Question: What is the suspected problem?
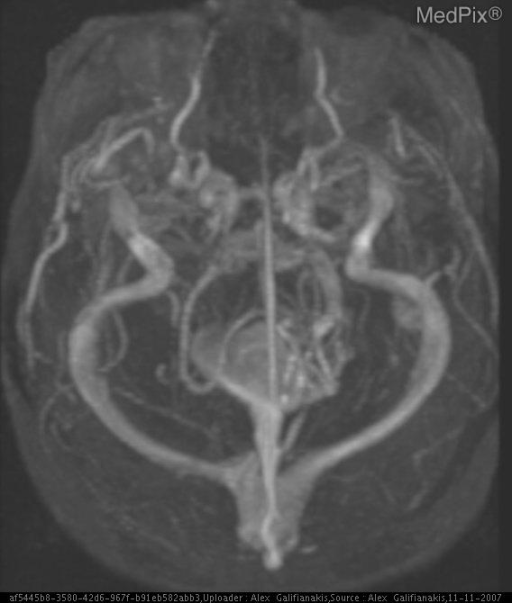
Answer: The findings suggest Chest radiograph demonstrates branching opacity in a bronchovascular distribution in the right middle lobe.
Review of prior imaging demonstrates presence of a Vein of Galen Malformation (VOM) with recent embolization treatment with Onyx. Multiple serpentine flow voids seen on MRI. Angiogram confirms shunting from multiple feeders into a dilated Vein of Galen, draining into an enlarged straight sinus.. Venous anatomy further defined on MR Venography. The patient might have a history of 8 yo girl for follow-up of after embolization of Vein of Galen Aneurysm with Onyx.  A Chest X-ray was ordered to confirm endotracheal tube placement following an uneventful post-operative course..